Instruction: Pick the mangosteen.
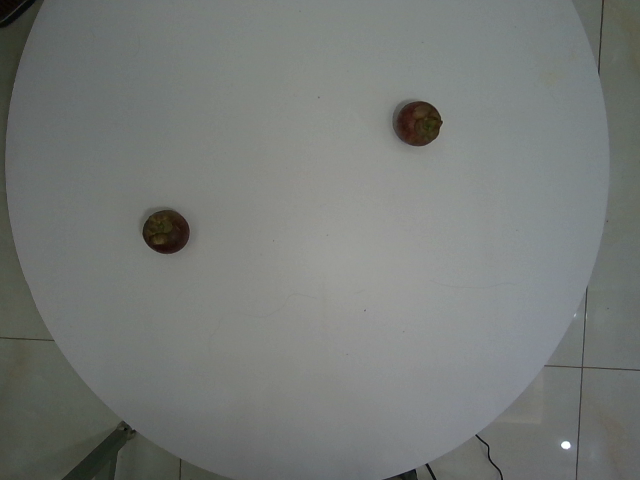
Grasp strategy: vertical